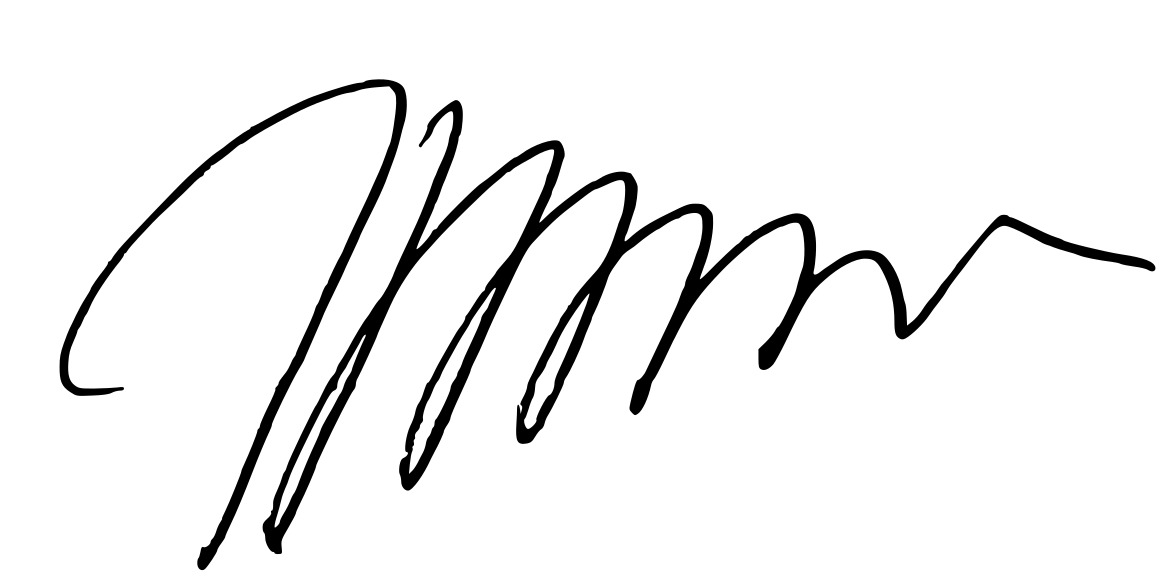
Signature of: jacek saryusz wolski